Question: What is the name of the tenant mentioned in the document?
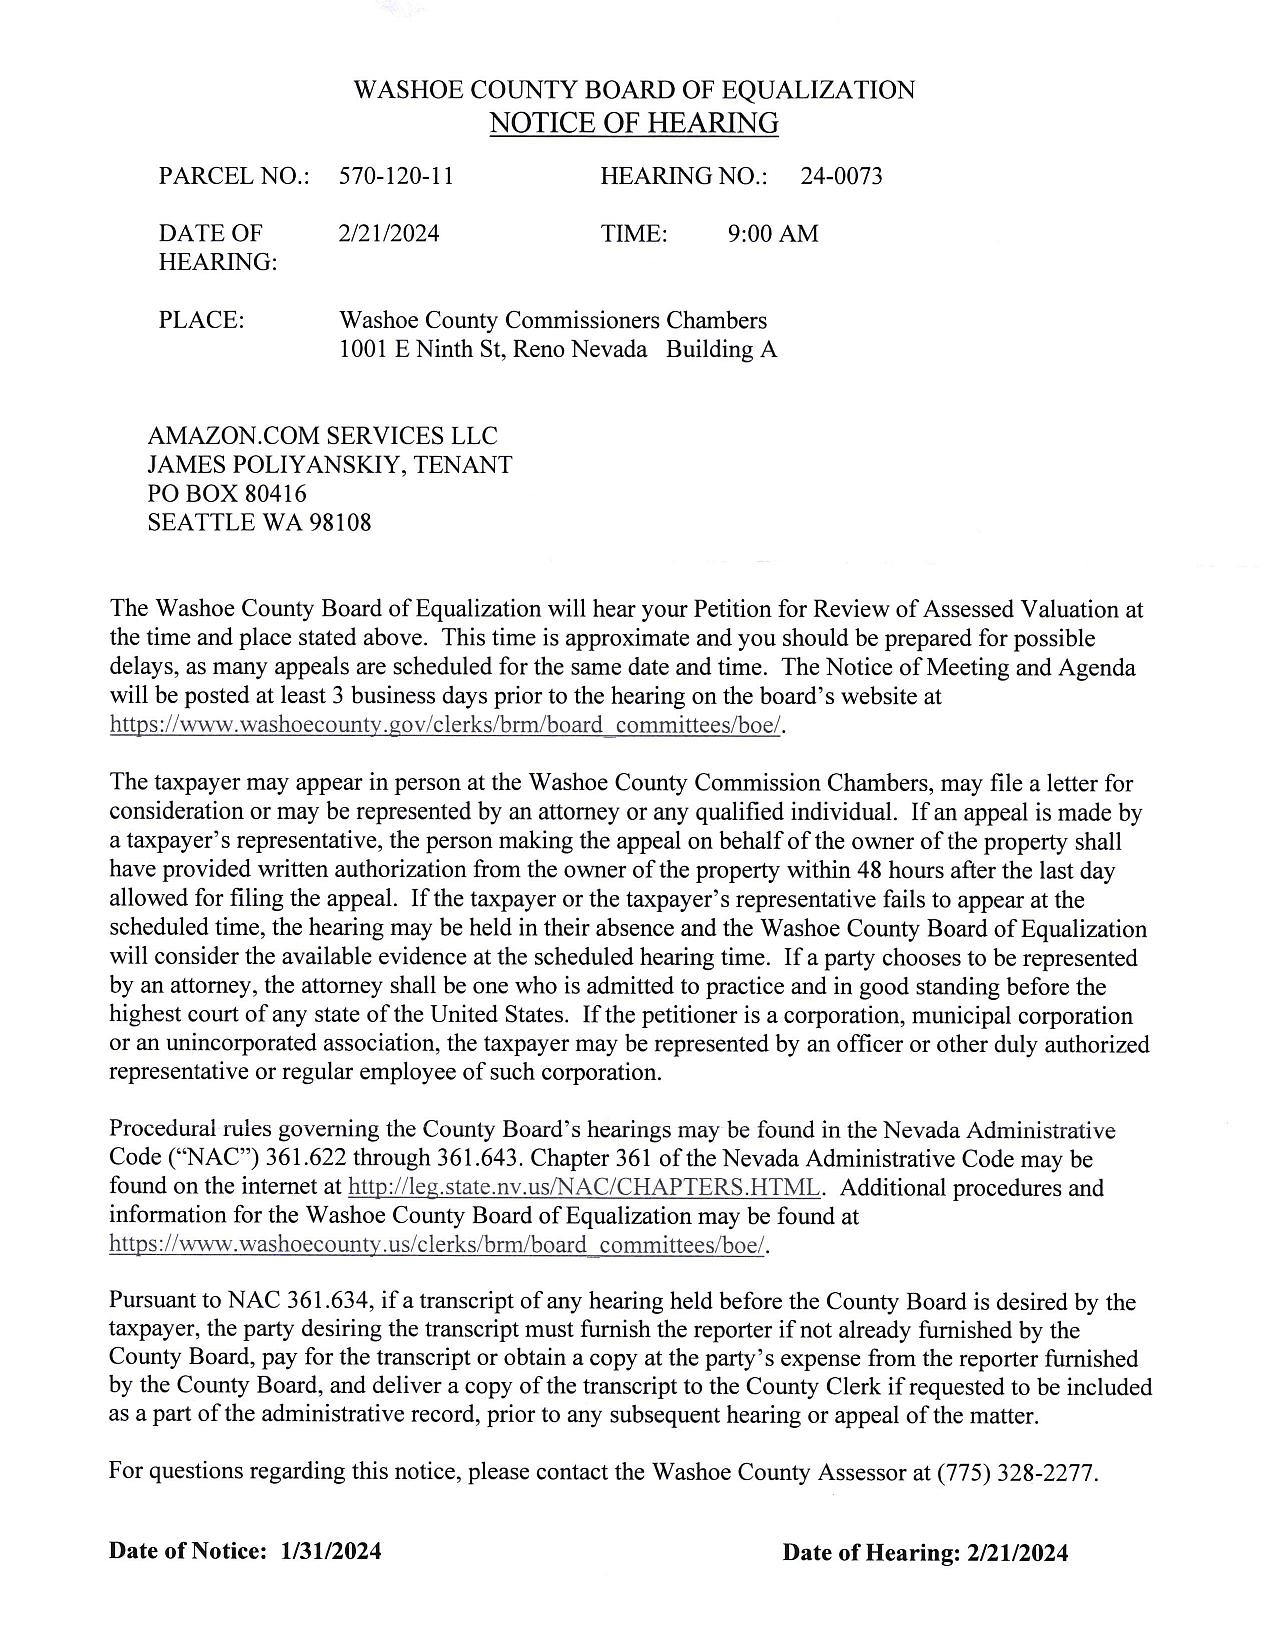
Answer: "AMAZON.COM SERVICES LLC, JAMES POLIYANSKIY, TENANT"